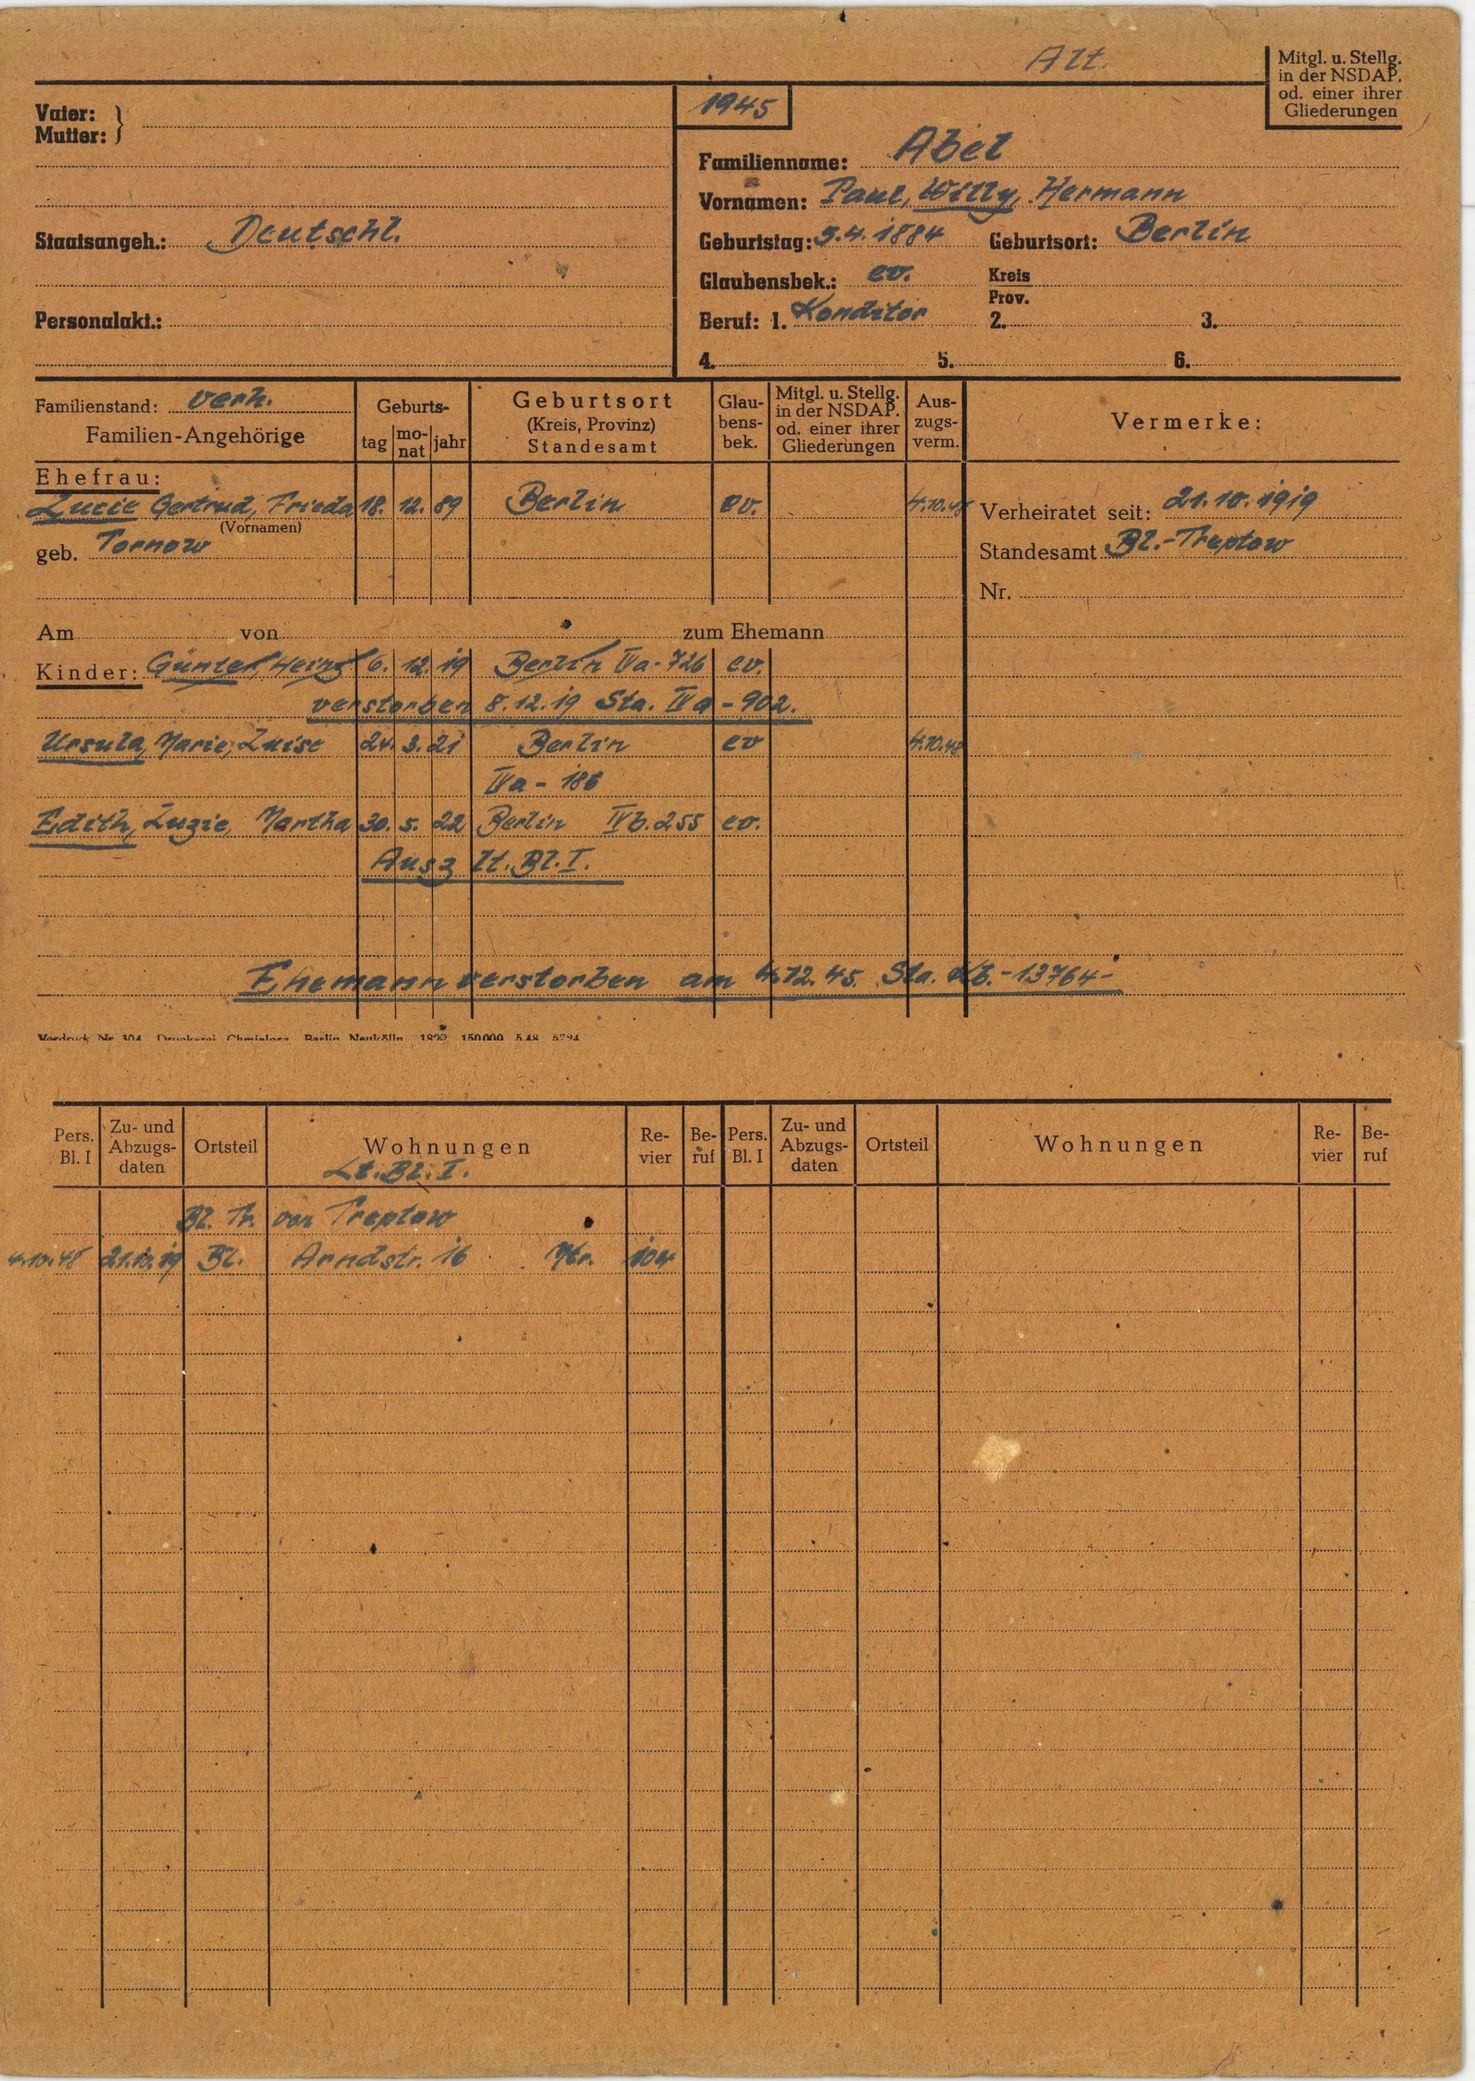
Abel